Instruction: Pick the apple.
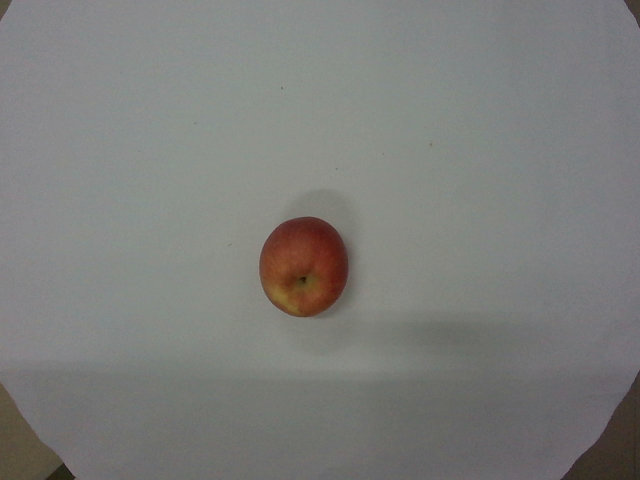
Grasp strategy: vertical